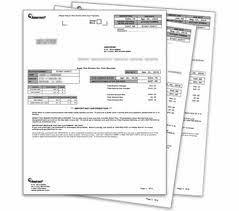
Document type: Invoice